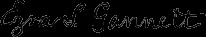
Signature of: ezra stiles gannett